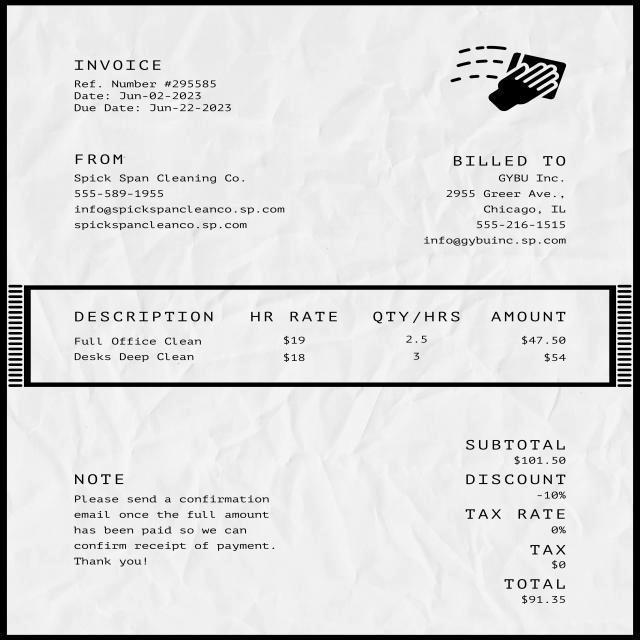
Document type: Invoice